Question: What is the appraised value of the property as recorded in the document?
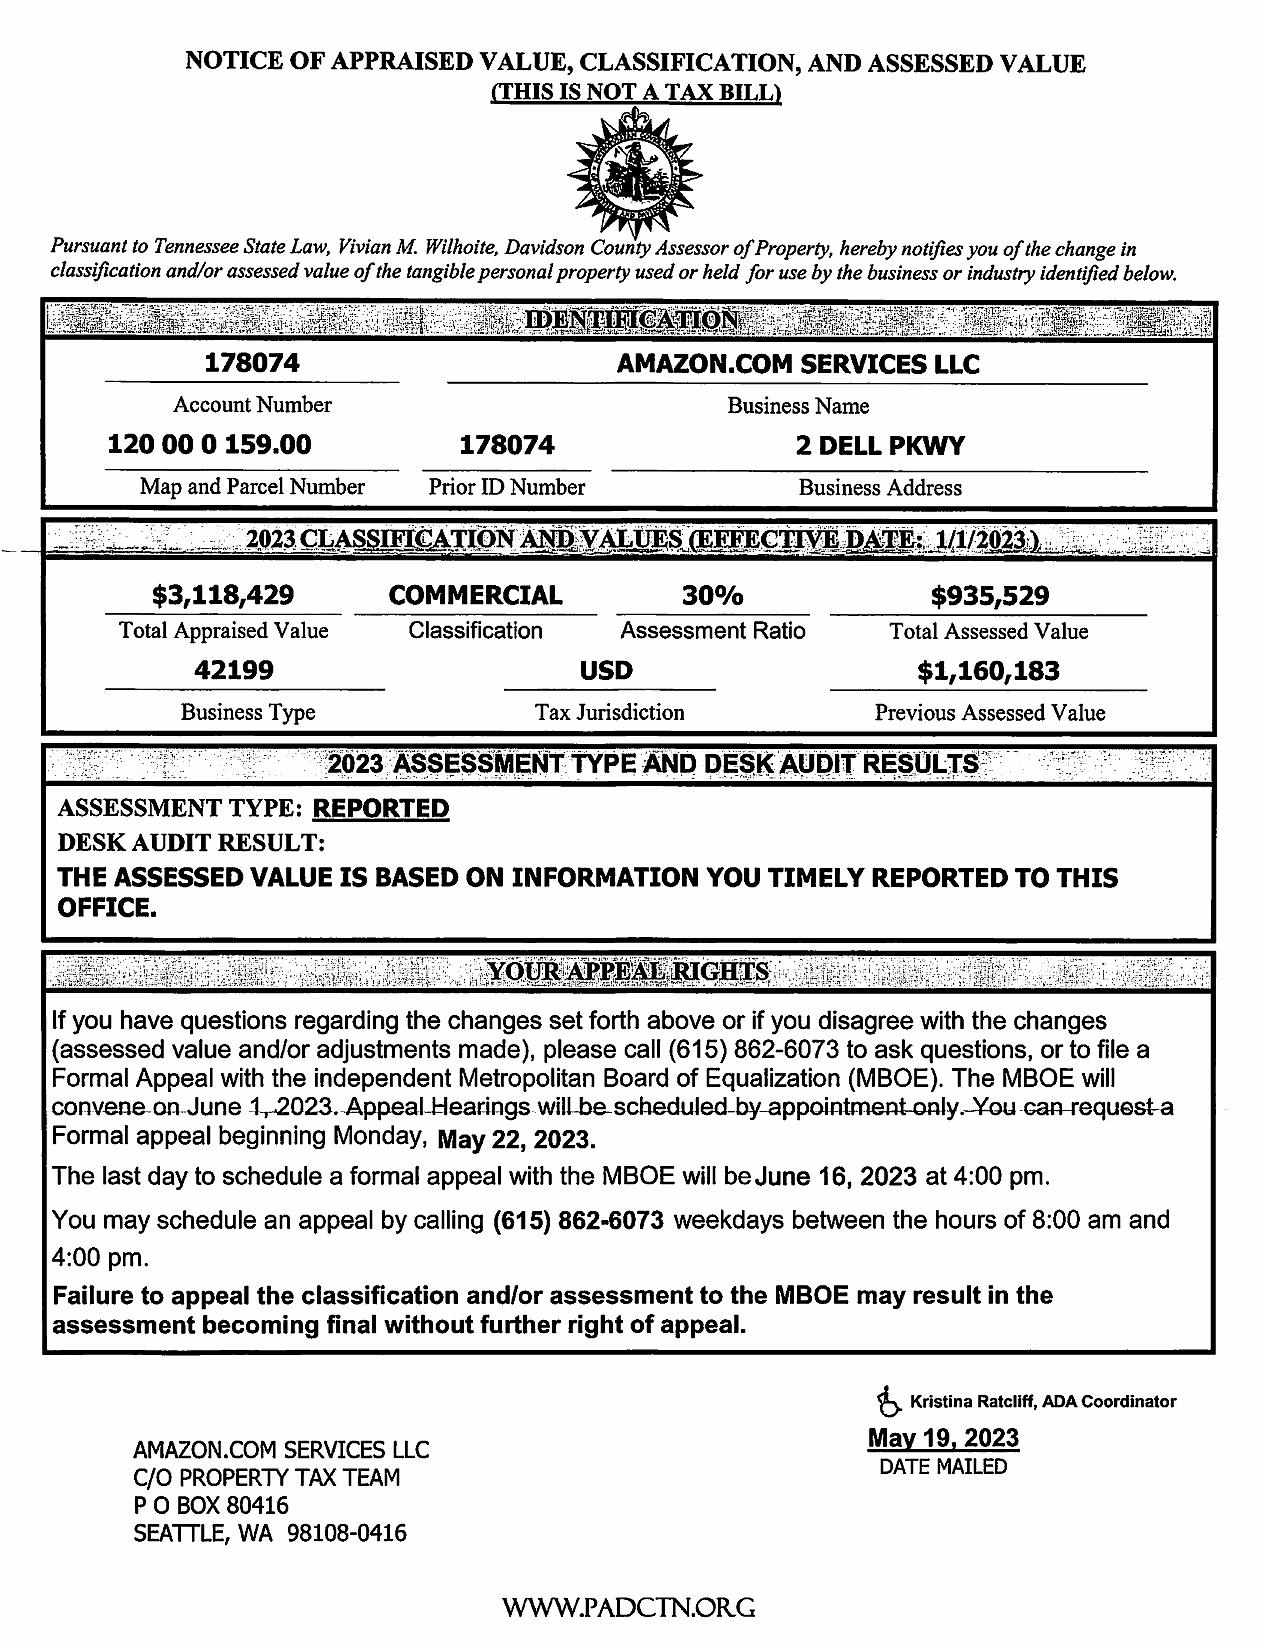
Answer: "$3,118,429 "